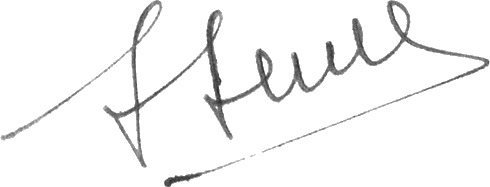
Signature of: françois sevez